Question: What is the property identification or parcel number listed?
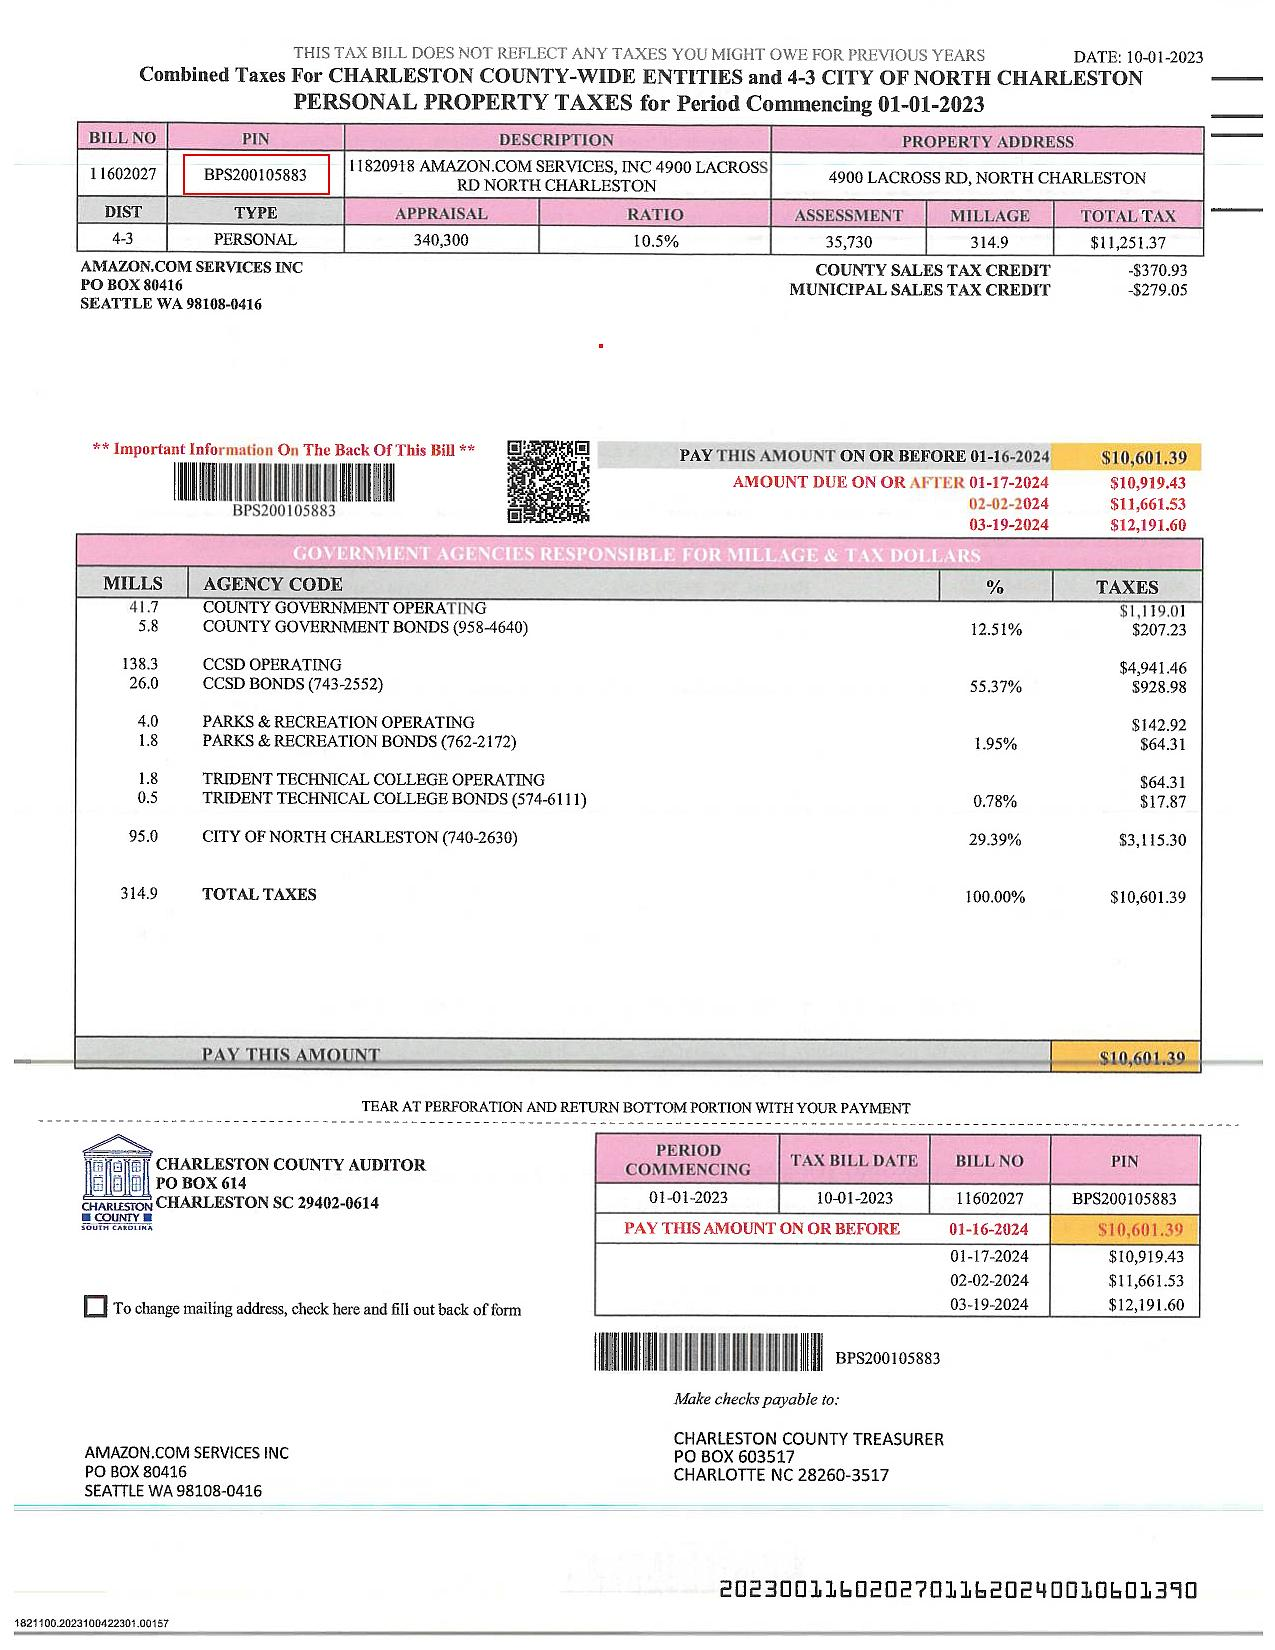
Answer: "11820918"